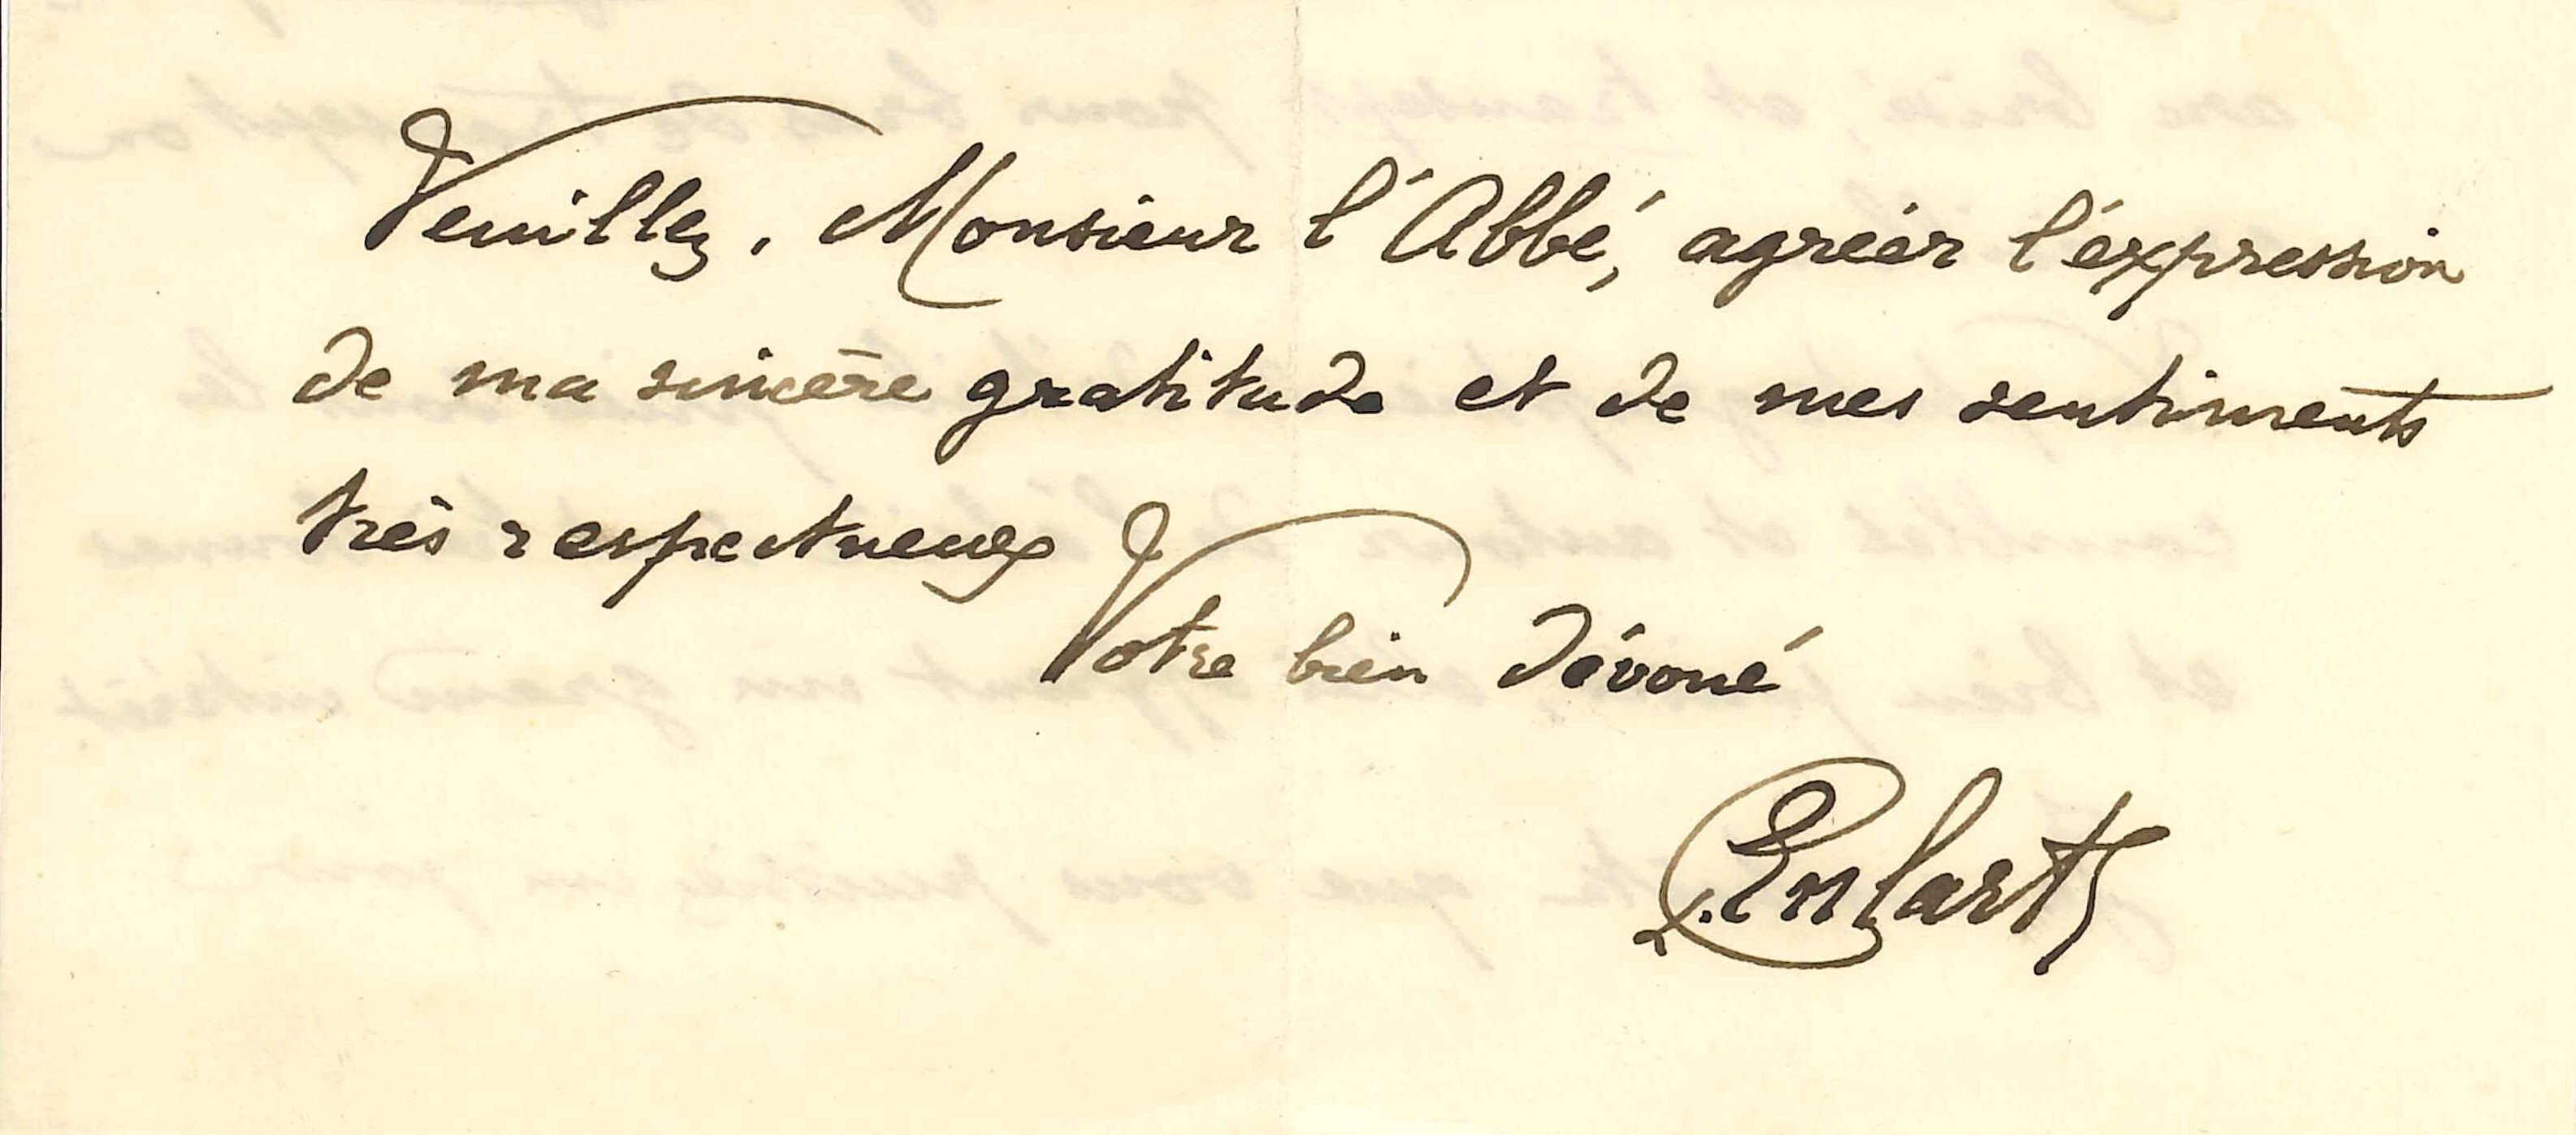
Signature of: camille enlart